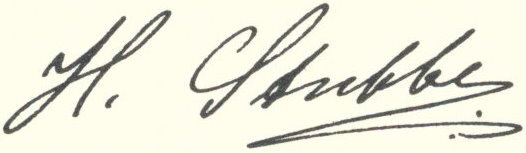
Signature of: heinrich stubbe